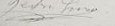
Signature of: pedro luro